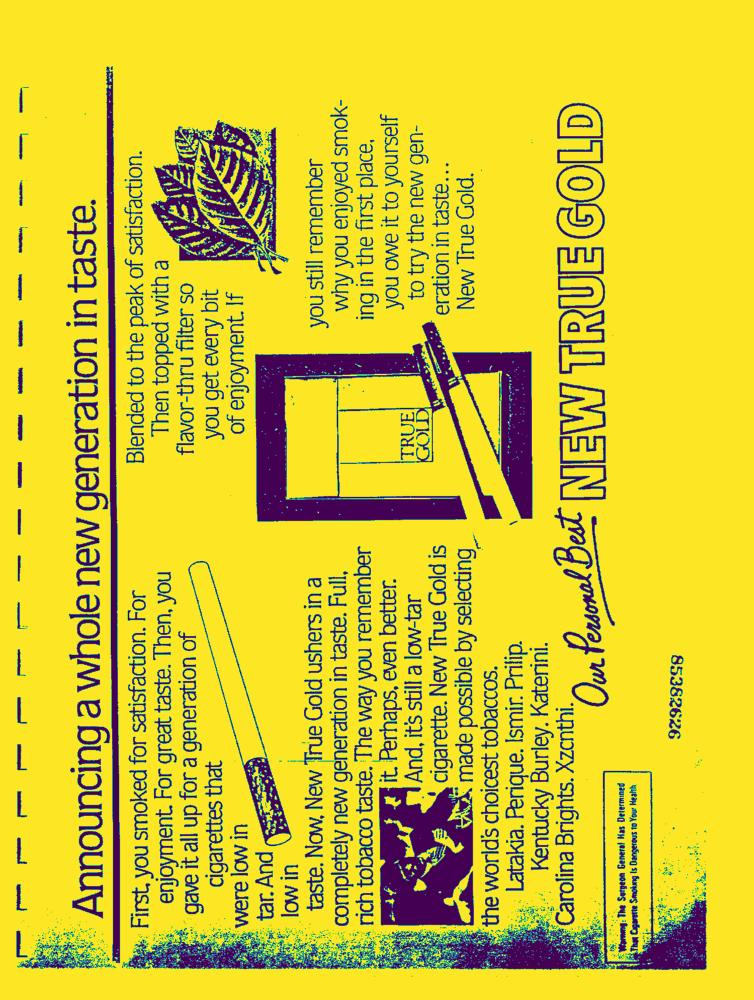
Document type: AD